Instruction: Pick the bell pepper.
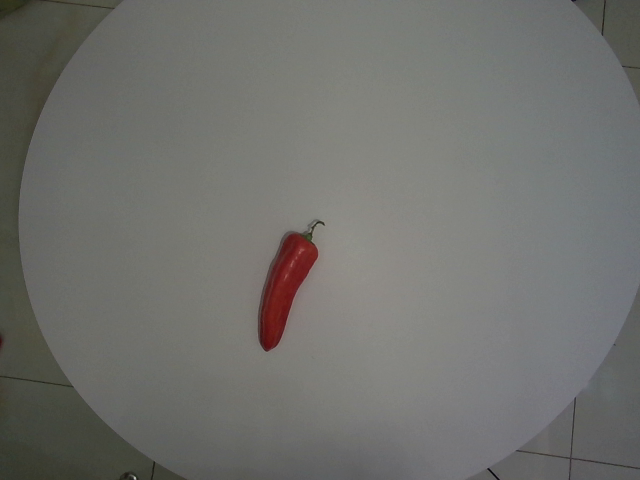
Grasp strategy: vertical